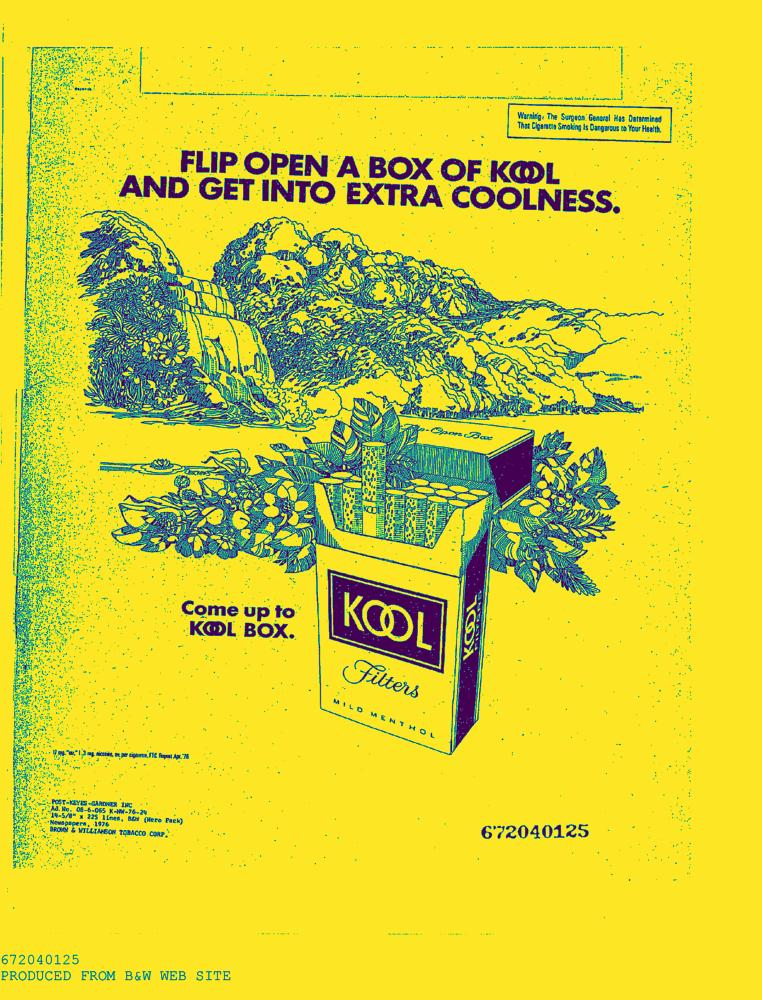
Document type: AD